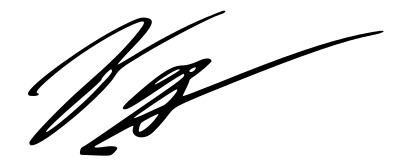
Signature of: lupe fiasco